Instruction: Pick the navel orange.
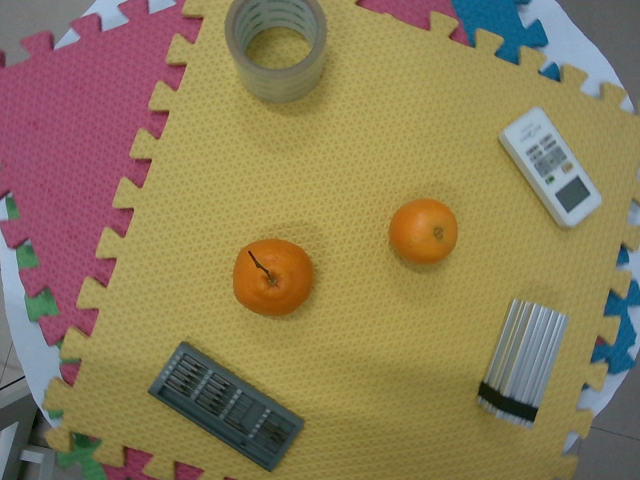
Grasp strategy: vertical